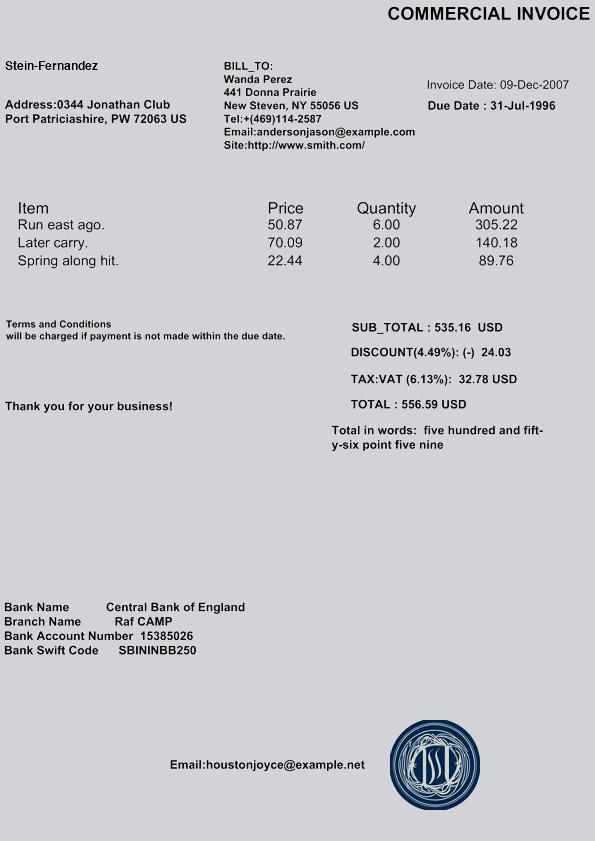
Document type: Invoice